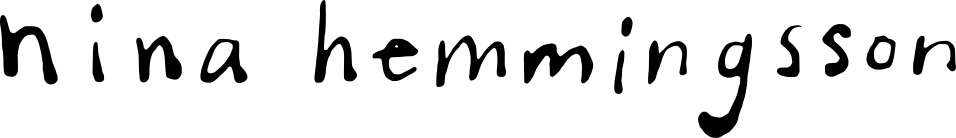
Signature of: nina hemmingsson